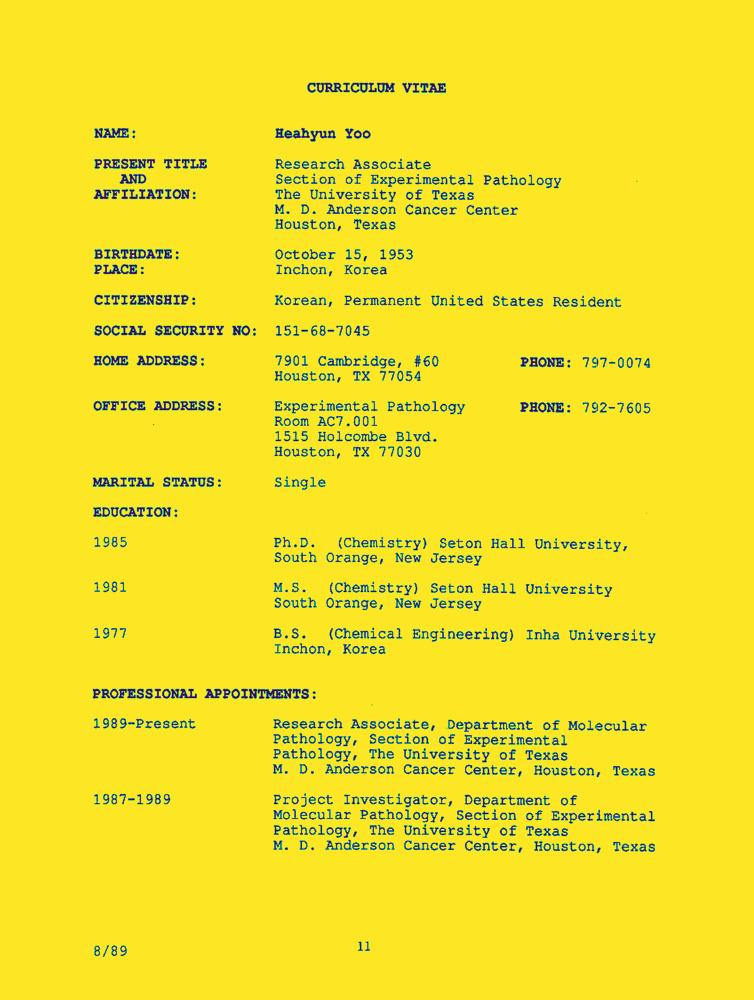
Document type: Resume-Doc